Question: What is the main concern?
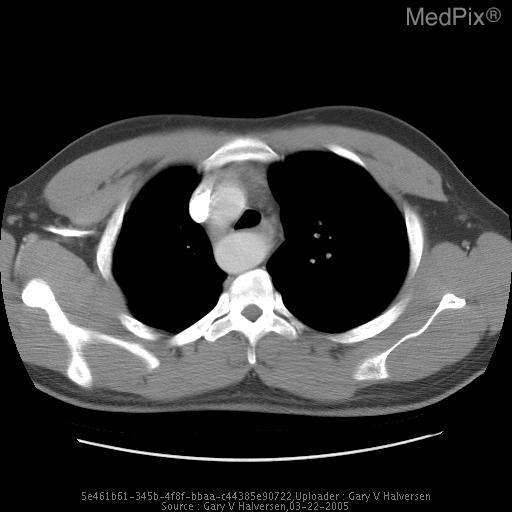
Answer: The findings suggest Initial PA/Lateral images of the chest show a right sided aortic arch without other focal abnormality. CT confirms a right sided arch with aberrant left subclavian artery.  Of note is a very prominent diverticulum at the origin of the aberrant left SCA.. CT image 4. The patient might have a history of Vomiting 4 days prior, now with cough and chest pain..